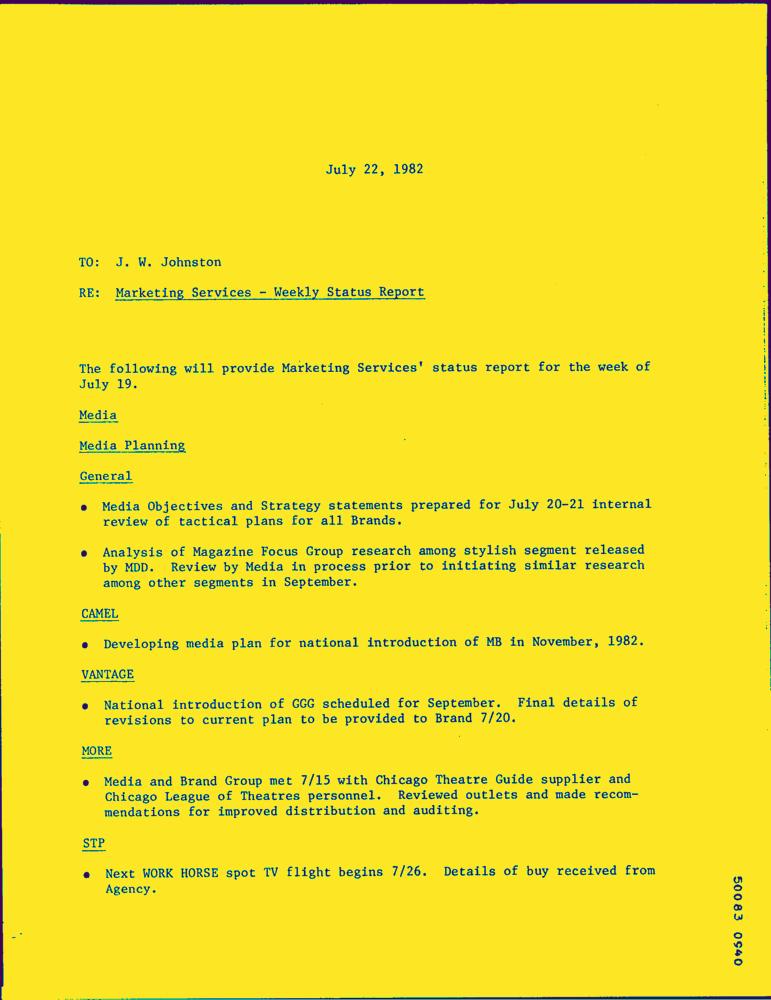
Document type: Letter-Doc